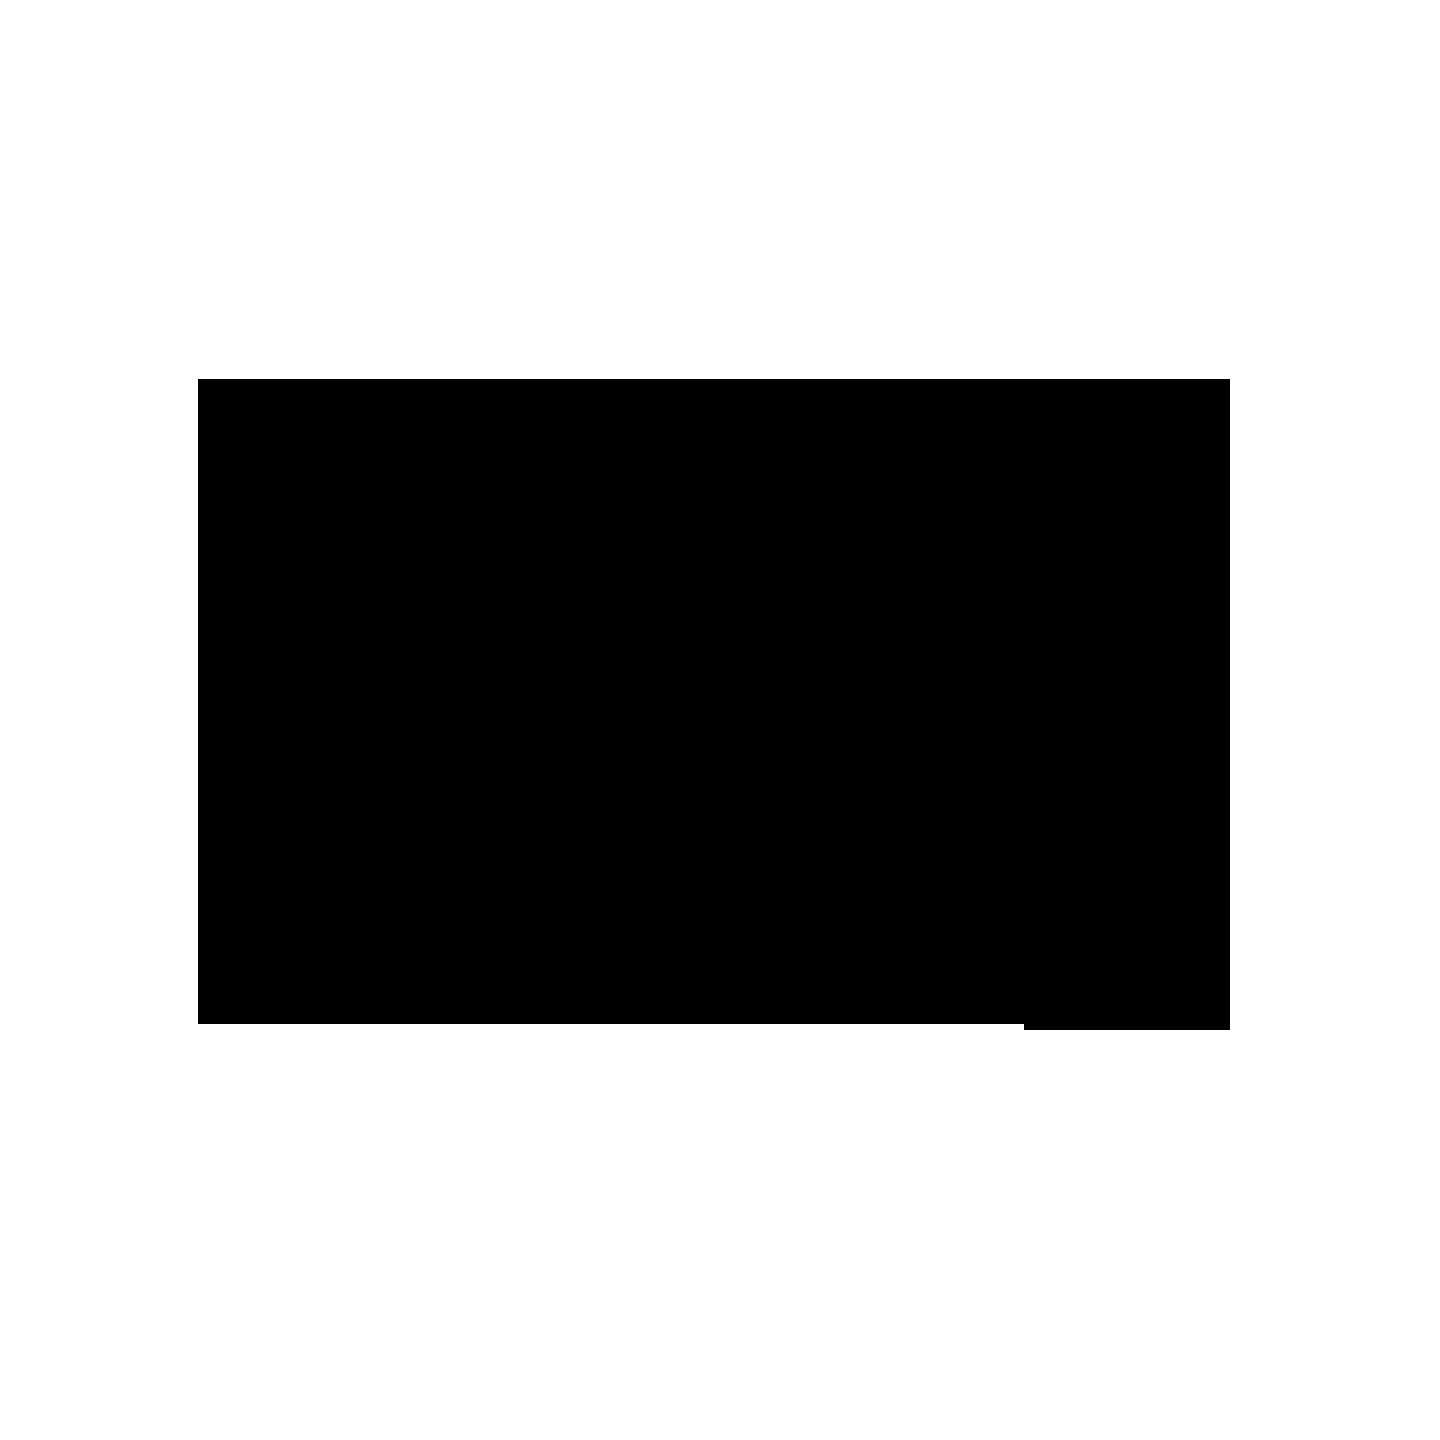
Signature of: ahang